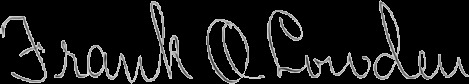
Signature of: frank orren lowden